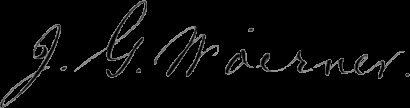
Signature of: j g woerner